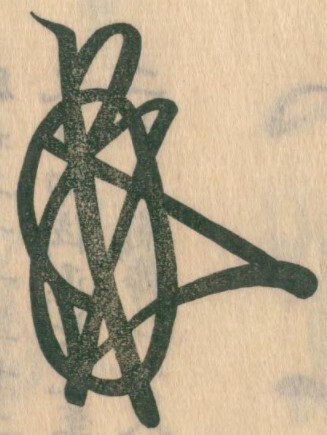
Signature of: go kashiwabara